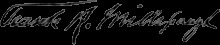
Signature of: frank rosebrook millspaugh